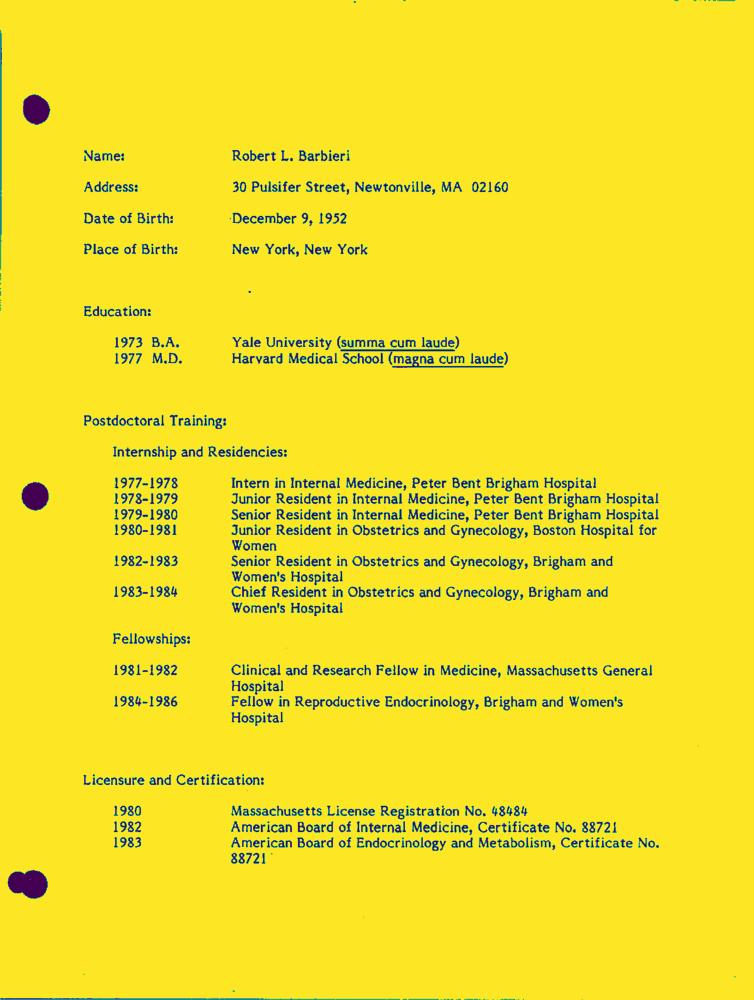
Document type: Resume-Doc